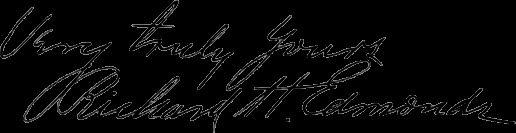
Signature of: richard h edmonds